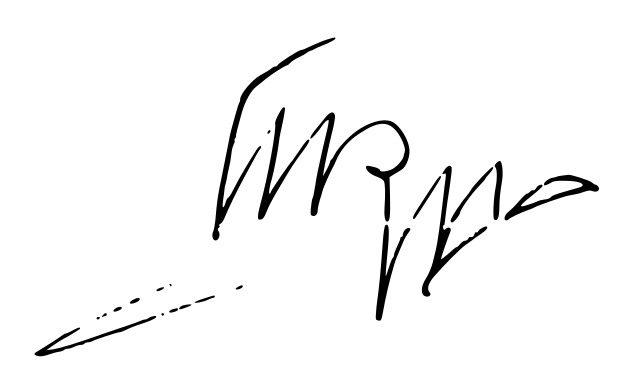
Signature of: georgios rallis